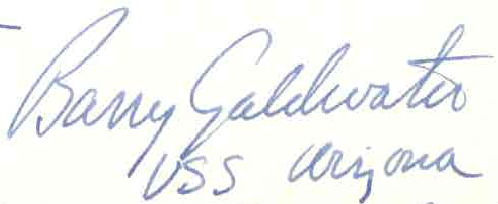
Signature of: barry goldwater